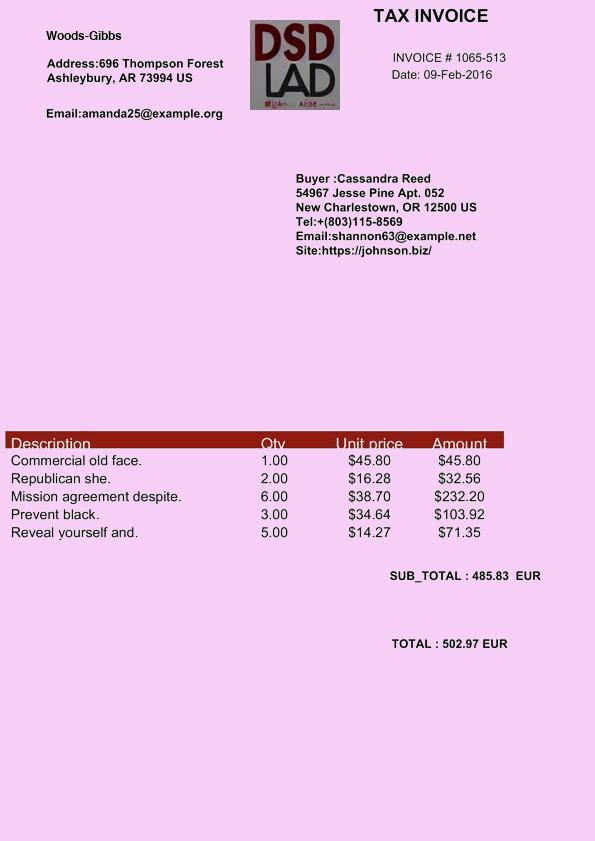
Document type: Invoice